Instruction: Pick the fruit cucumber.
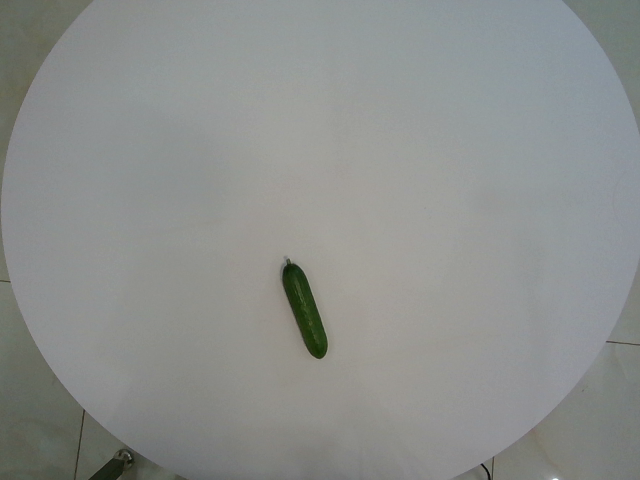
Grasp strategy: vertical